Question: Explain the disease:
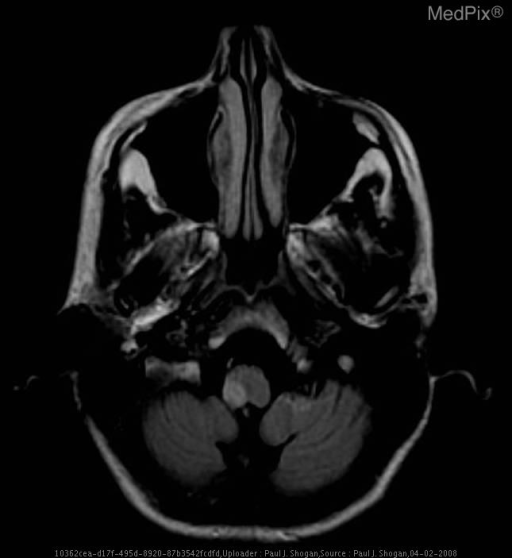
Answer: The disease is discussed as: Dissections may be spontaneous or traumatic; regardless of the etiology, the underlying pathology is the same: disruption of the intima with extravasation of blood into the vessel wall with subsequent extension of thrombus between the planes of the vessel wall (usually between the intima and media). The most common type is the subintimal dissection, although subadventitial dissections (clot extension in the plane between the media and adventitia) also occur.

Two theories exist with regard to the etiology of dissections, each of which invokes intimal injury as a final common pathway:
1). An intimal tear occurs, allowing clot propagation within the vessel wall.
2). A primary intramural hematoma develops and eventually ruptures through the intimal lining into the vessel lumen.

Traumatic dissections result from three basic mechanisms of injury:

1). Penetrating injuries, which include gunshot wounds, knife wounds, intra-oral trauma (pencils, sticks). With regard to characterizing the location of penetrating injuries, the neck is divided into three anatomic zones:
*Zone 1: below the level of the cricoid cartilage.
*Zone 2: between the level of the cricoid and the level of the mandibular angle.
*Zone 3: superior to the level of the mandibular angle.

2). Nonpenetrating injury due to spine fracture-subluxation injuries.

3). Blunt injury to the carotid arteries.

Vertebral artery dissections account for approximately 20% of cases of cervical vascular injuries and most commonly occur between the skull base and the upper cervical spine. Less commonly, the injury occurs between the vessel’s origin from the subclavian artery and the C6 foramen transversarium. Mid-cervical vertebral artery injuries occur in approximately 5% of patient with fractures involving the foramina transversaria.

Internal carotid artery dissections are the most common of all craniocervical dissections, frequently (70% of cases) involve both the cervical and petrous segments of the ICA, and usually spare the carotid bulb. Dissections involving the intracranial internal carotid artery segments, while rare, do occur.

The radiographic appearance of the contrast-opacified vertebral artery on the lateral view is as follows: the vertebral artery takes a nearly vertical course as it traverses the C6 through C3 foramina transversaria. Immediately after passing through the vertebral canal of C2, the vessel forms an inverted L and turns laterally within C2. It then exits C2 and turns cephalad to pass through the vertebral canal of C1. On exiting the transverse foramen of the atlas, it then courses sharply posteriorly along the posterior ring of C1, completing the appearance of a half square. Finally, it turns anterosuperiorly (a hairpin turn) to pierce the dura as it passes through the foramen magnum.